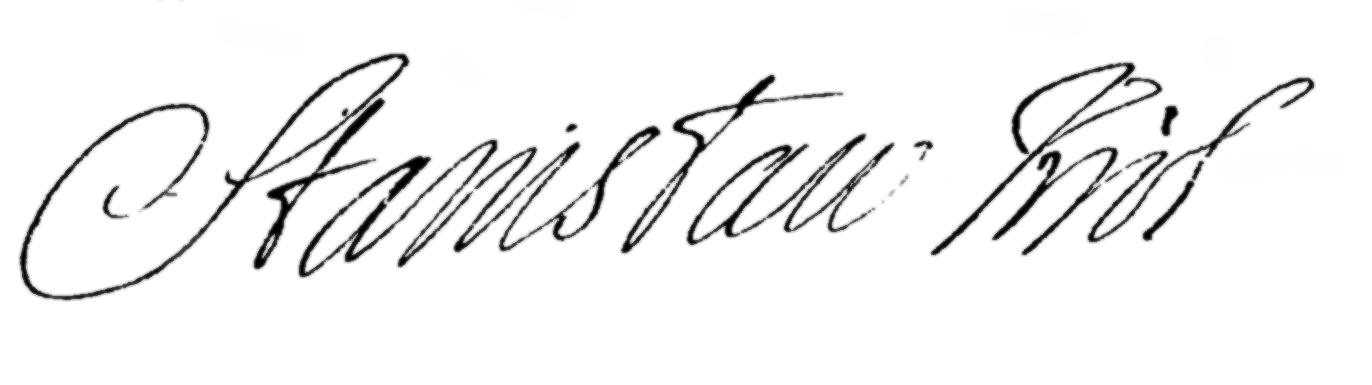
Signature of: stanisław leszczyński